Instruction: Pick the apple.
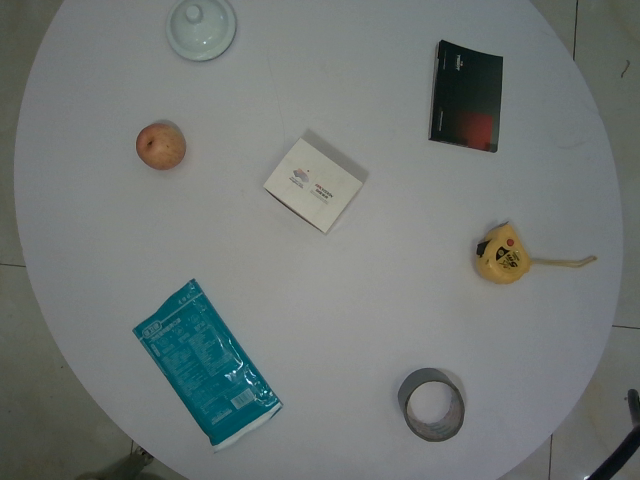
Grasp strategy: vertical